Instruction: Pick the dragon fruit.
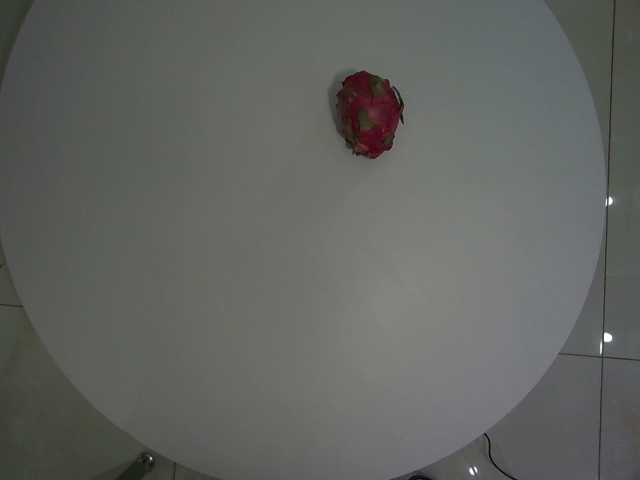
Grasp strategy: vertical